Please extract the written amount, numerical amount, recipient's name, date on the cheque, and the bank's name from the image.
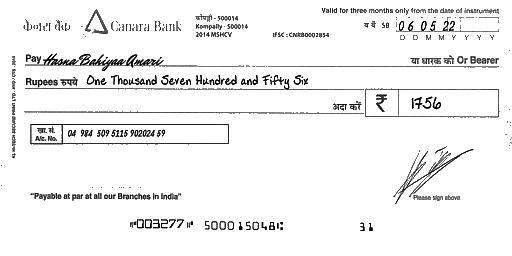
amt_in_words: One Thousand Seven Hundred and Fifty Six
amt_in_figures: 1756
payee_name: Hasna Bahiyaa Amari
bank_name: Canara Bank
cheque_date: 06/05/22